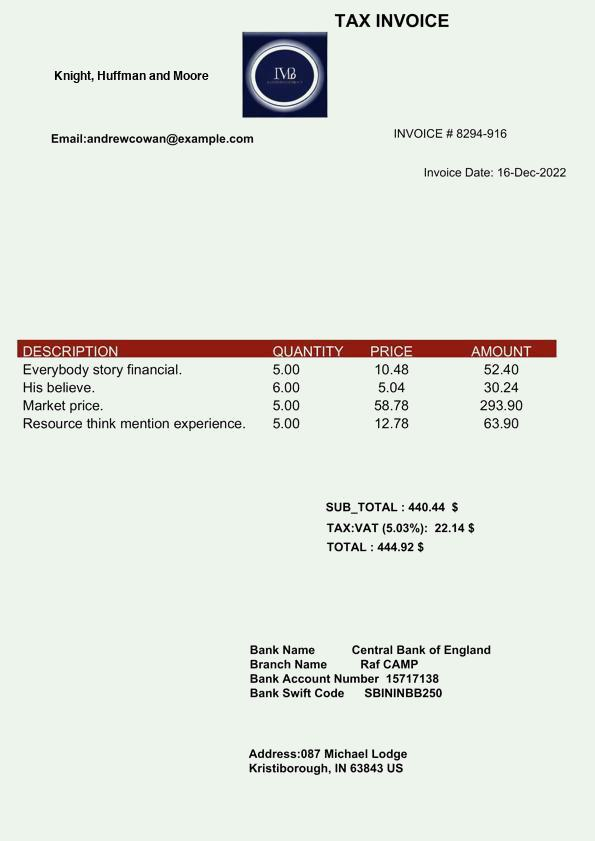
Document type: Invoice